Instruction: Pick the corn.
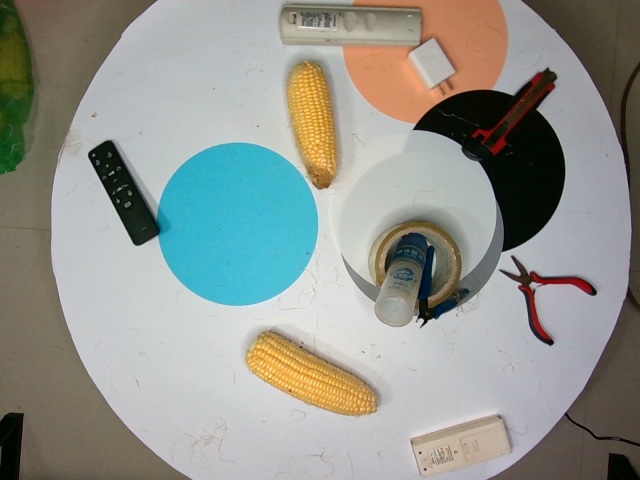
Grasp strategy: vertical